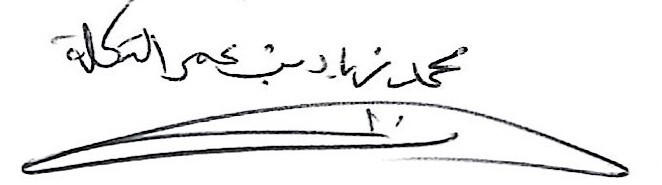
Signature of: muḥammad ziyād altuklah